Patient: Female, age 73
A 73-year-old woman visited a local doctor complaining of persistent dry cough for three months. Chest computed tomography (CT) showed consolidation in the right lower lobe. She was considered to have bacterial pneumonia and received treatment with garenoxacin for one week, but her symptoms did not improve. Then, she was referred to our institution where she was diagnosed as having diabetes mellitus at 73 years old and received treatment with sitagliptin 50 mg/day. She had no history of smoking or dust exposure.
Her vital signs on the first visit included a heart rate of 73 beats/min, blood pressure of 110/63 mmHg, and body temperature of 35.9  C. Chest auscultation revealed fine crackles. She had no signs or symptoms of edema, arthritis, skin lesions characteristic of DM, myalgia, muscle tenderness, or muscle weakness.
Arterial blood gas analysis under ambient air showed a pH of 7.423, partial pressure of carbon dioxide of 39.7 mmHg, and partial pressure of oxygen (PaO2) of 74.3 mmHg. Laboratory findings were as follows: white blood cell count, 6300/mm3; neutrophils, 4300/mm3; eosinophils, 200/mm3; basophils, 0/mm3; monocytes, 400/mm3; lymphocytes, 1300/mm3; hemoglobin, 11.9 g/dL; platelet count, 26.3 x 104/mm3; serum total protein, 7.3 g/dL; albumin, 4.0 g/dL; normal liver transaminase; lactate dehydrogenase, 207 IU/L; creatine kinase, 72 U/L; creatinine, 0.68 mg/dL; C-reactive protein, 0.26 mg/dL; ferritin, 471 ng/mL; Krebs von den Lungen-6 (KL-6), 609 U/mL; surfactant protein-D, 42.0 ng/mL; and brain natriuretic peptide, 7.9 pg/mL. Her anti-nuclear antibody titer was x 40 with a homogeneous pattern. Rheumatoid factor, anti-cyclic citrullinated peptide antibody, anti-aminoacyl tRNA synthetase antibody, anti-Sjogren's-syndrome-related antigen A antibody, proteinase 3-anti-neutrophil cytoplasmic autoantibody (ANCA), and myeloperoxidase ANCA were all negative, as were beta-D glucan, Cryptococcus antigen, and interferon gamma release assay (QuantiFERON ). Pulmonary function testing showed obstructive respiratory dysfunction (Table 1). Chest radiography showed consolidation in the right lower lung field (Fig. 1). Chest high-resolution CT (HRCT) showed subpleural consolidation with volume reduction in the right lower lobe and localized ground-glass opacity in the left lower lobe (Fig. 2A). Bronchoalveolar lavage (BAL) obtained from the right B8b had a total cell count of 1.7 x 105 cells/mL (macrophages, 45.0%; lymphocytes, 48.1%; neutrophils, 2.3%; and eosinophils, 4.6%). The CD4/CD8 lymphocyte ratio was 2.2. No significant pathogens were cultured from the BAL. Transbronchial lung biopsy (TBLB) of the right B8a was performed, but no alveoli were present in the specimens.
We suspected that she might have cryptogenic organizing pneumonia, invasive mucinous adenocarcinoma, or malignant lymphoma. We treated her with prednisolone (PSL) 40 mg per day and observed the response to the treatment. Although she received PSL for two weeks, her pulmonary lesions did not improve (Fig. 2B). We discontinued the PSL and performed TBLB of the right B10, but only a few atypical cells were present in the specimens. Two months after discontinuation of the PSL, chest HRCT showed slight worsening of the left lower lobe consolidation (Fig. 2C). A SLB of the right upper lobe was performed to obtain a definitive diagnosis. The specimen showed subpleural perilobular airspace organization and fibrosis, subpleural fibroelastosis, and inflammation in the respiratory bronchioles (Fig. 3). We considered that she had ILD, but we could not specifically diagnose ILD based on these pathological findings. Therefore, we determined that she had unclassifiable idiopathic interstitial pneumonia.
One month after SLB (6 months after the first visit), cracking and hyperkeratosis of the tips and margins of her fingers (mechanic's hand) and erythematous papules on the dorsum of the right proximal interphalangeal joints and distal interphalangeal joints (Gottron's papules) appeared (Fig. 4). Manual muscle testing revealed no weakness of the muscles, and electromyography showed no myogenic changes. Arterial blood gas analysis under ambient air showed a PaO2 of 78.1 mmHg. Her levels of lactate dehydrogenase of 270 U/L, KL-6 of 789 U/mL, surfactant protein-D of 130 ng/mL, ferritin of 477 ng/mL, and C-reactive protein of 1.62 mg/dL were all elevated. The anti-MDA5 antibody index was 665 (normal: <32). Her levels of creatine kinase of 51 U/L, myoglobin of <21 ng/dL, and aldolase of 5.2 IU/L were not elevated. Chest HRCT showed worsening of the bilateral subpleural consolidation and ground-glass opacity (Fig. 5A). On the basis of these findings, we held a multidisciplinary discussion and made a diagnosis of anti-MDA5 antibody-positive CADM associated with ILD. She was then treated with PSL, tacrolimus, and intravenous (IV) cyclophosphamide, and she was administered trimethoprim/sulfamethoxazole as prophylaxis for pneumocystis pneumonia. IV cyclophosphamide was discontinued after two cycles because cytomegalovirus (CMV) infection and invasive pulmonary aspergillosis developed. After the treatment was initiated, her clinical symptoms improved, and her KL-6 and ferritin levels decreased (Fig. 6). Six months after starting the treatment, chest HRCT showed improvement of the consolidation and ground-glass opacity (Fig. 5B and C). Subsequently, the anti-MDA5 antibody index was measured in cryopreserved serum obtained on her first admission, and it proved to be 740.
Keywords: anca, cytoplasmic autoantibody, anti-melanoma differentiation-associated gene 5, bal, bronchoalveolar lavage, cadm, clinically amyopathic dermatomyositis, cmv, cytomegalovirus, ct, computed tomography, clinically amyopathic dermatomyositis, dm, dermatomyositis, hrct, high-resolution computed tomography, ild, interstitial lung disease, ivcy, intravenous cyclophosphamide, interstitial lung disease, kl-6, krebs von den lungen-6, mda5, anti-melanoma differentiation-associated gene 5, psl, prednisolone, pao2, partial pressure of oxygen, rp-ild, rapidly progressive interstitial lung disease, slb, surgical lung biopsy, slowly progressive, surgical lung biopsy, tblb, transbronchial lung biopsy
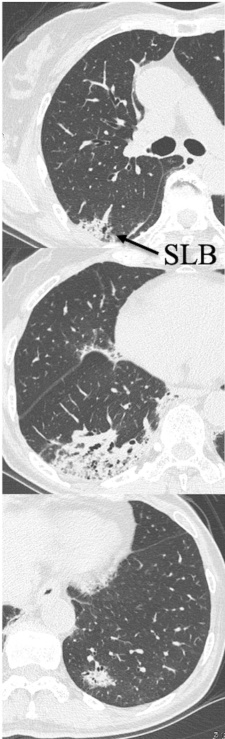
Image caption: Pulmonary findings of chest high-resolution computed tomography. (C) Two months after discontinuation of PSL, bilateral consolidation developed. Then, a surgical lung biopsy (SLB) of the right upper lobe was performed (arrow).